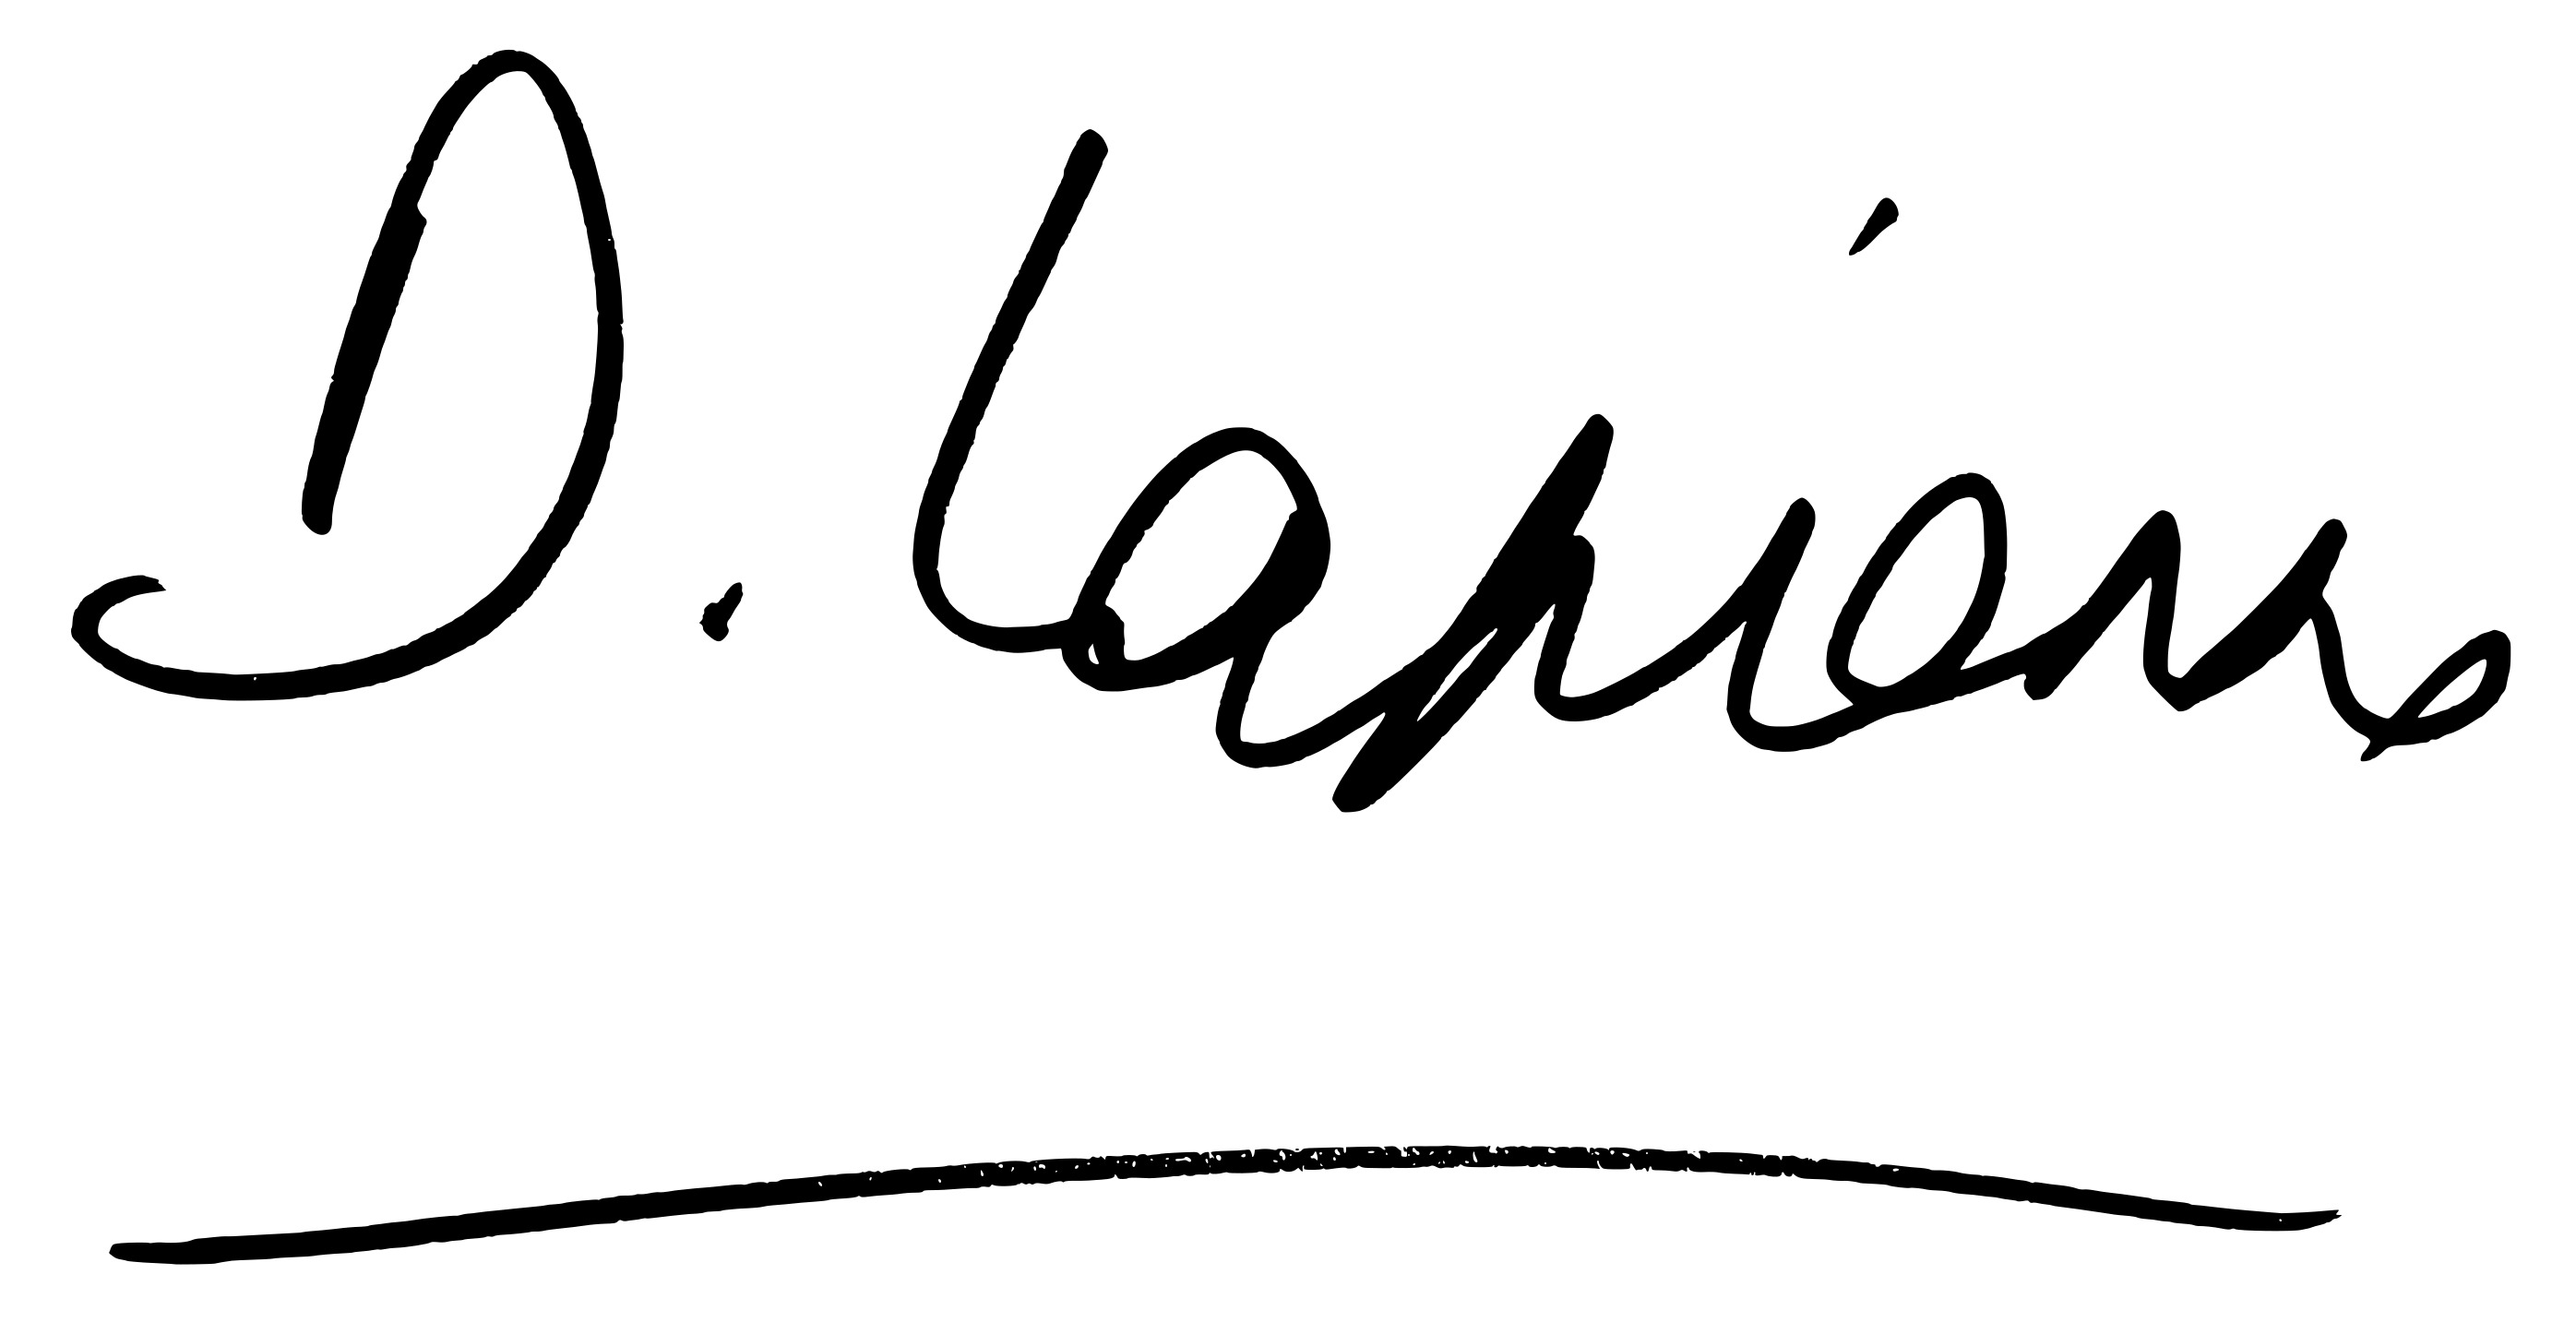
Signature of: dominique lapierre